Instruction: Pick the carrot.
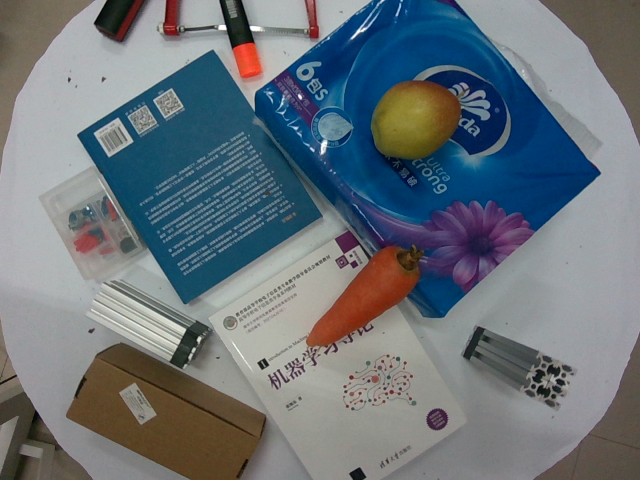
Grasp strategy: vertical